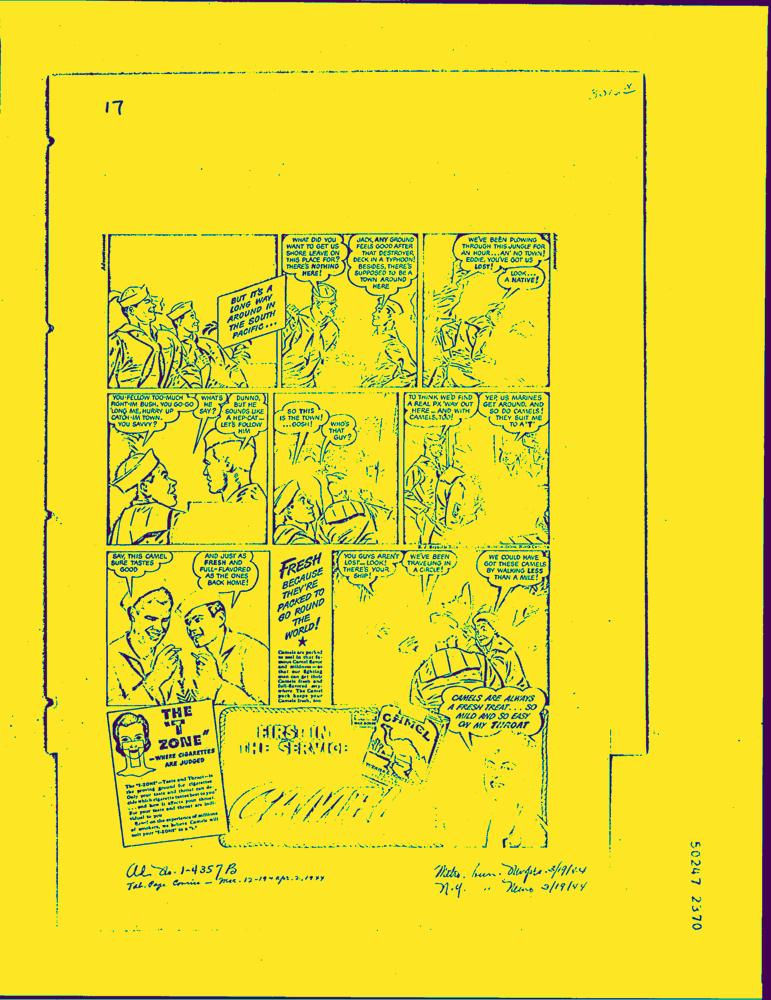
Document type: AD